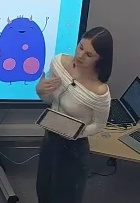
Категория: Коммуникативные модальности
Подкатегория: Вербальное; Невербальное
Описание действия: Учитель подходит к доске и четко произносит новое окончание слова, указывая на него на доске
Контекст и комментарии: Контекст ДО: ученики слушают преподавателя. Контекст ПОСЛЕ: ученики переводят внимание на доску и внимательно слушают преподавателя. Педагогический смысл: благодаря этому преподаватель вербально и невербально указывает ученикам на изучаемый объект